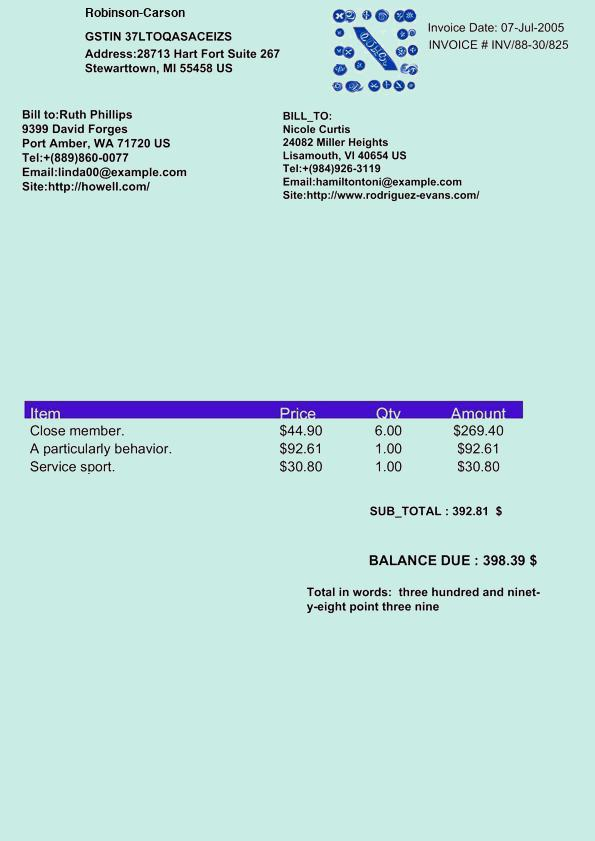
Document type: Invoice